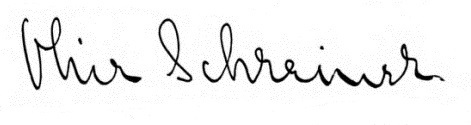
Signature of: olive schreiner